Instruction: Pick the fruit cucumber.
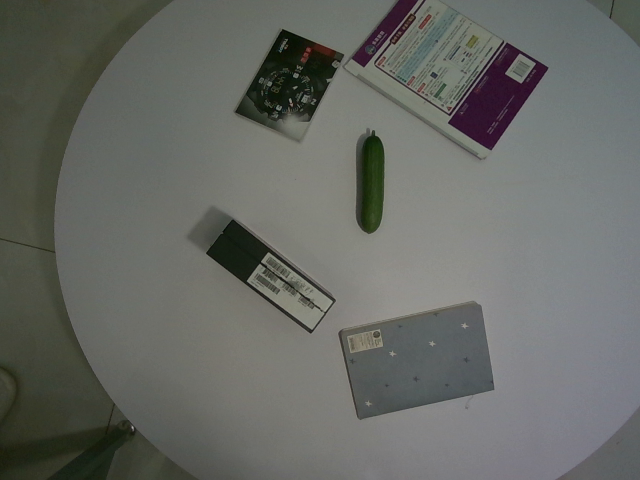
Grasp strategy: vertical